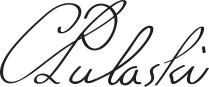
Signature of: casimir pulaski